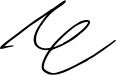
Signature of: tanya chan